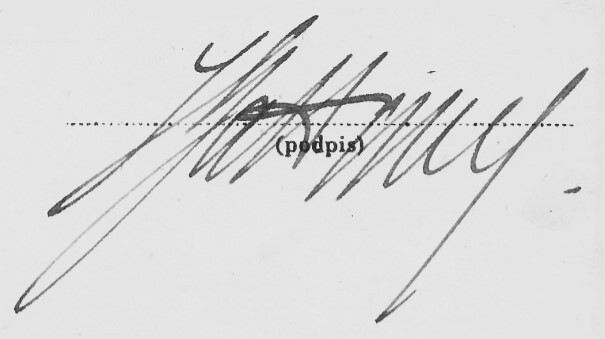
Signature of: jerzy gattaws